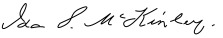
Signature of: ida saxton mckinley